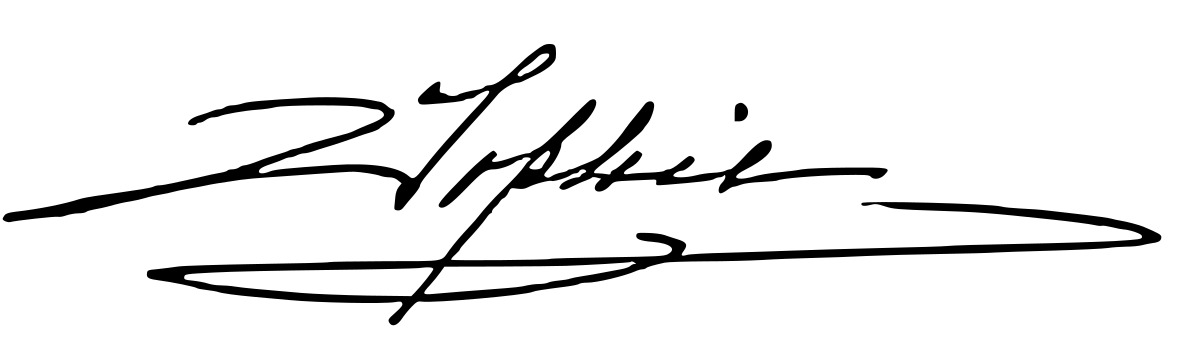
Signature of: sophia of prussia